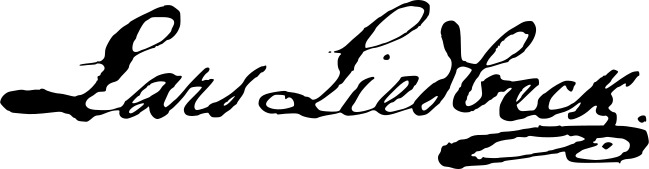
Signature of: lars liedbeck